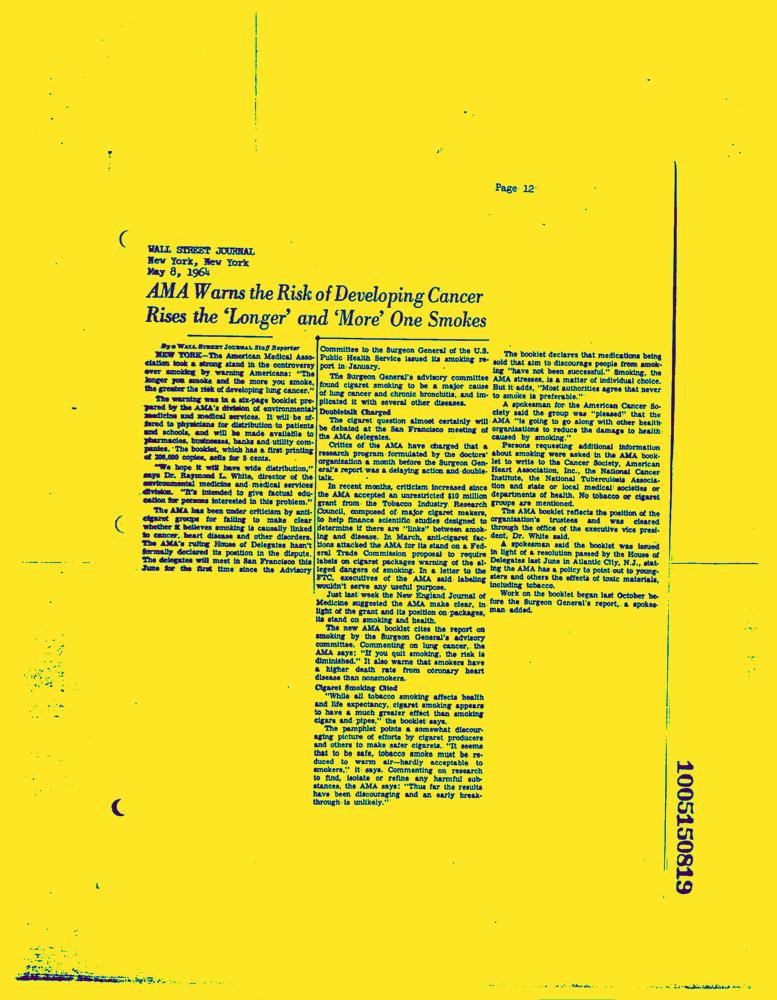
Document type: News-Article